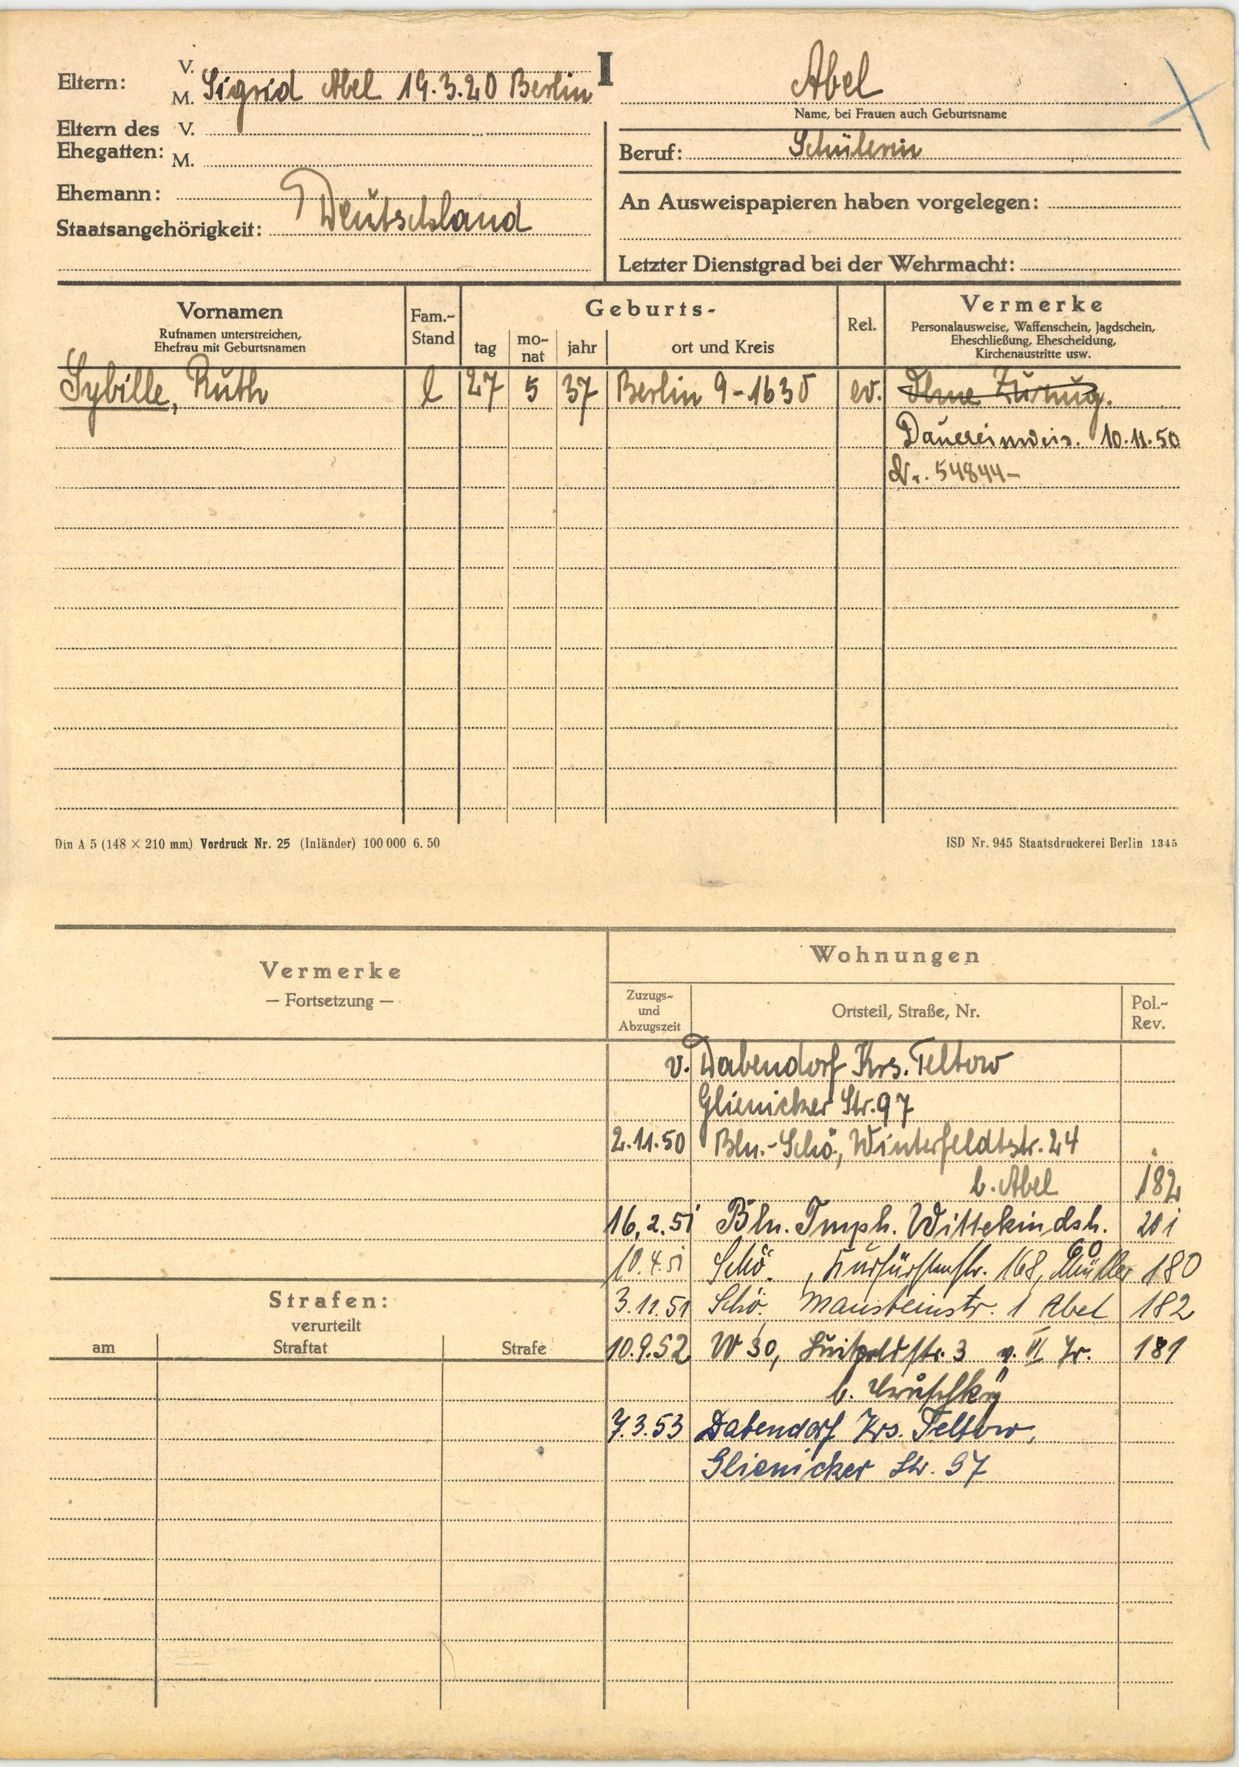
Abel